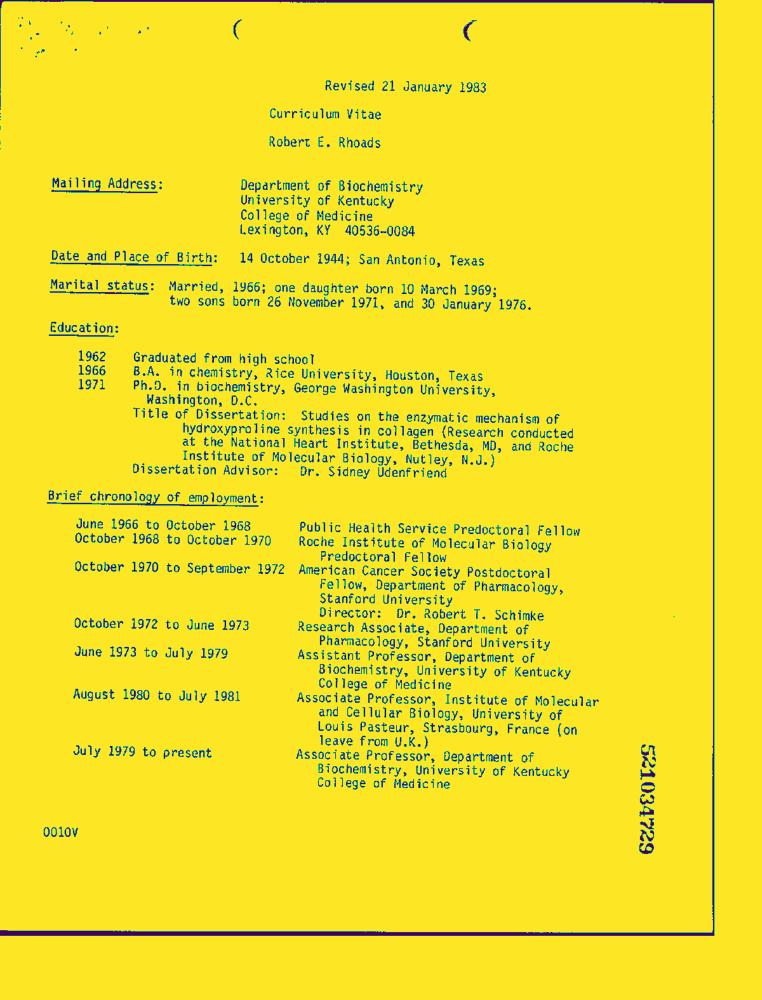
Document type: Resume-Doc